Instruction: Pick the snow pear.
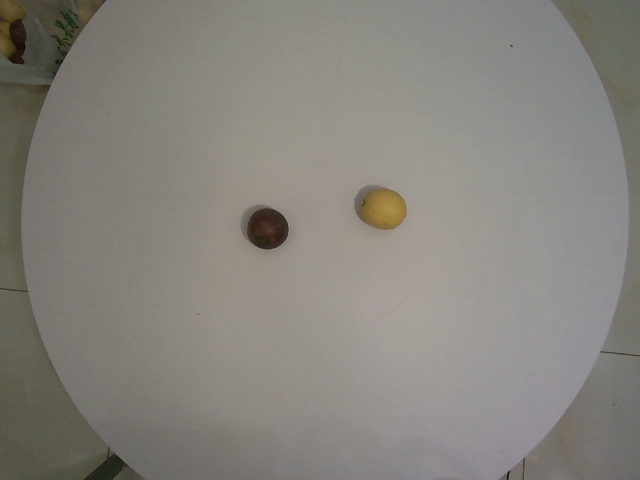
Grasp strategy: vertical